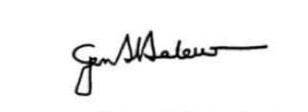
Signature of: augusto heleno